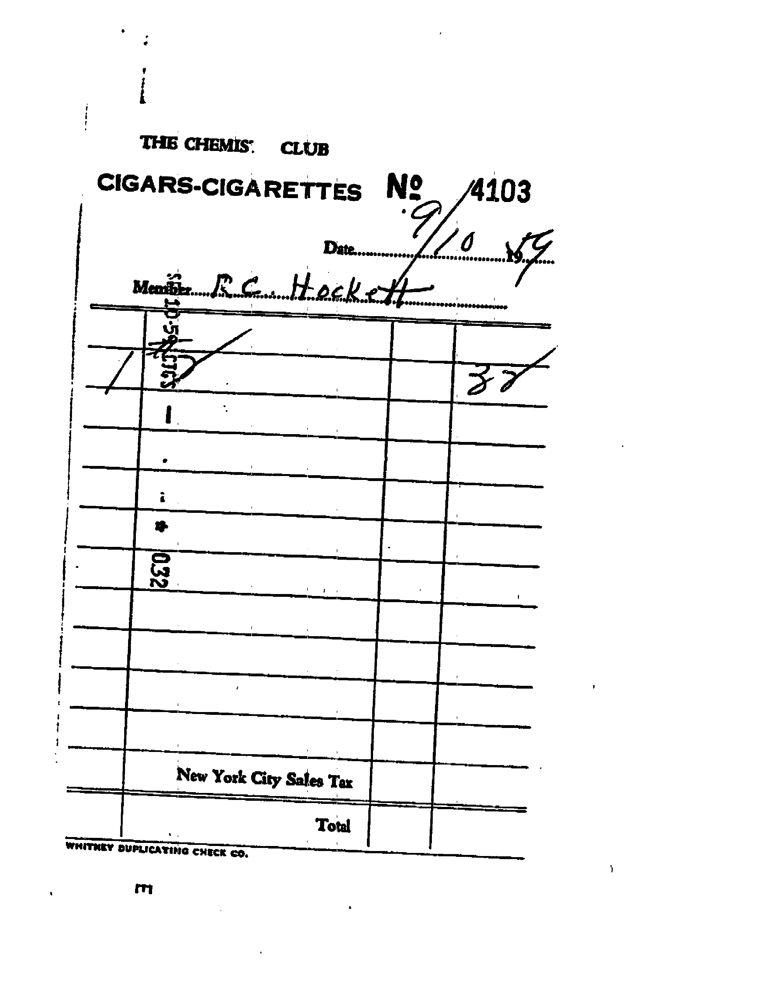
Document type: Invoice